Question: How does the patient history play a role?
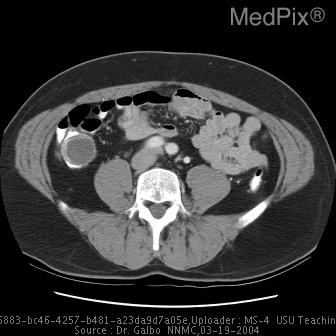
Answer: The patient's history of 53 year old male noted to have a 2 cm cecal mass on screening colonoscopy. is key in understanding the case.